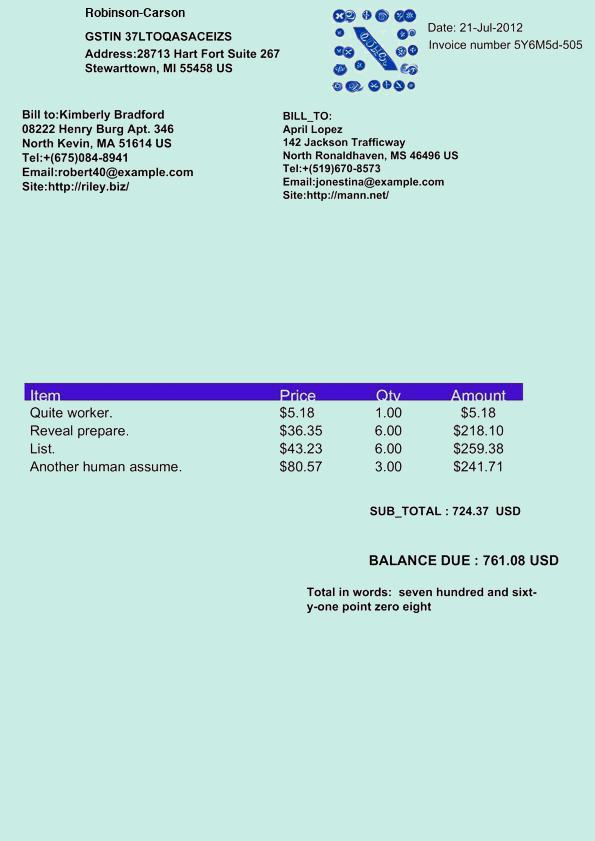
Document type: Invoice